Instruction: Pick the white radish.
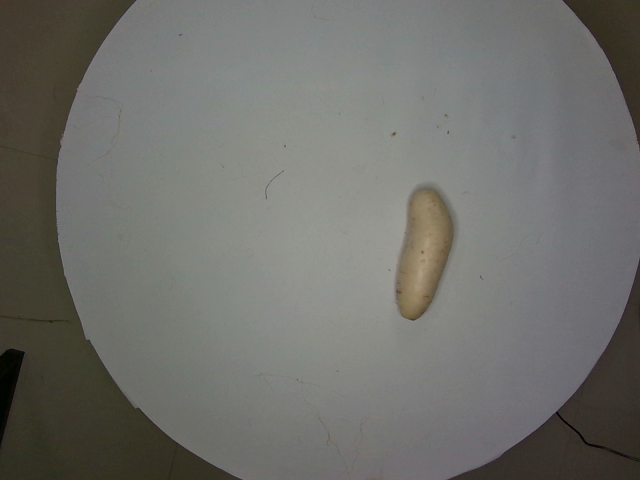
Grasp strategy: vertical